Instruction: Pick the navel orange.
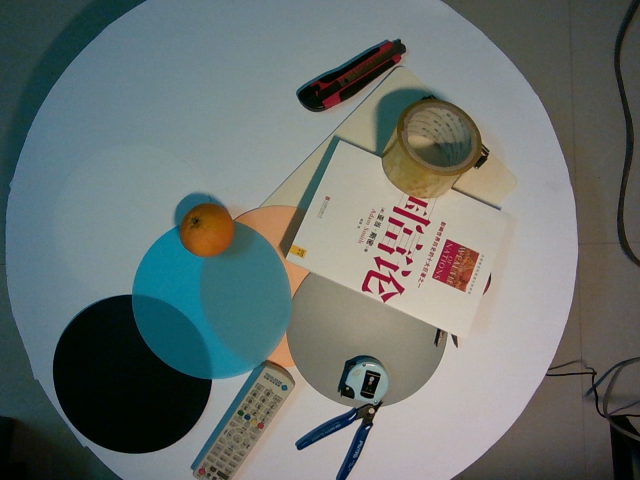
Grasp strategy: vertical